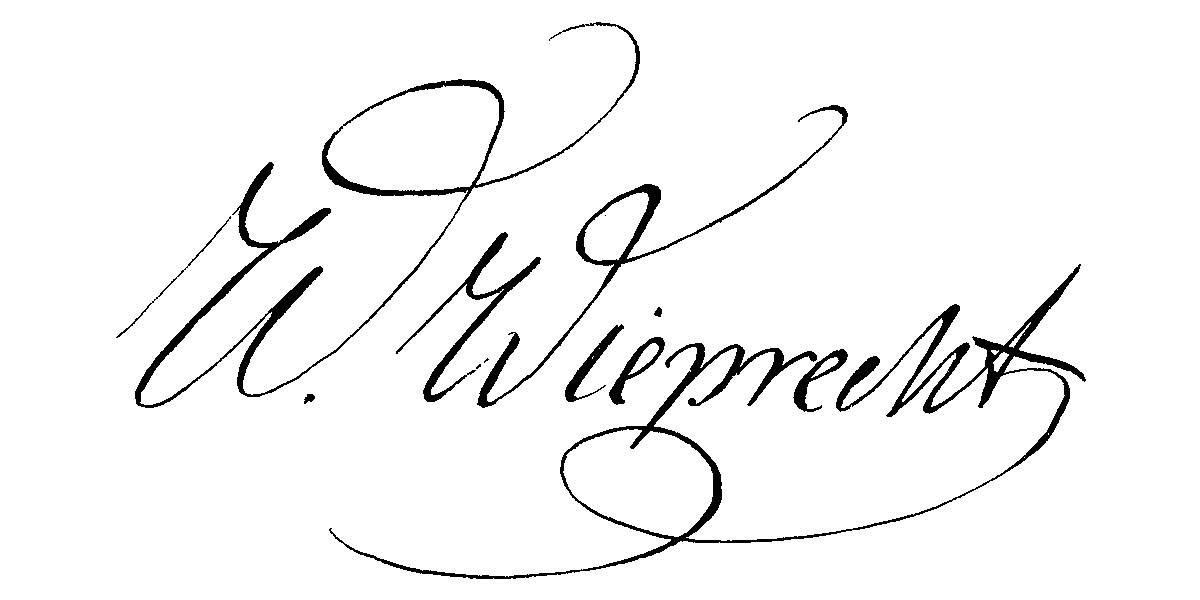
Signature of: wilhelm friedrich wieprecht